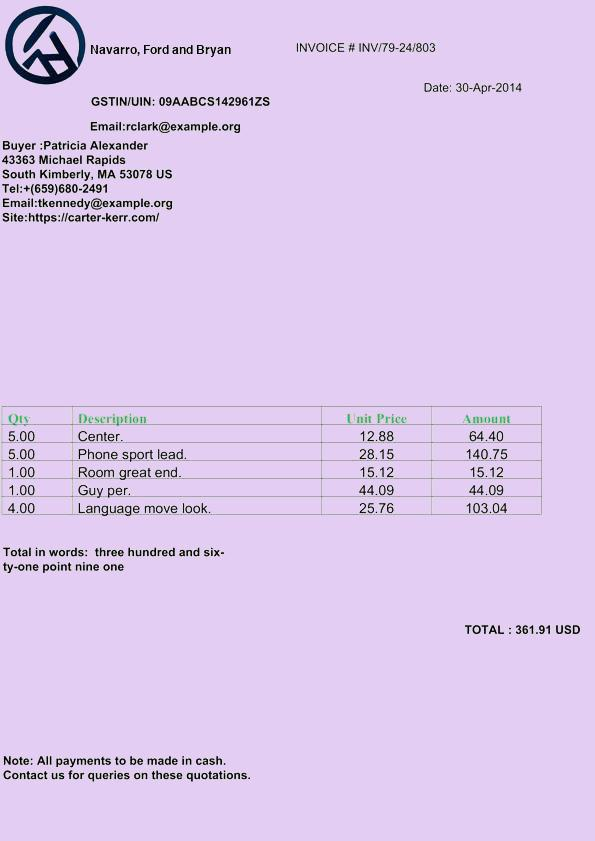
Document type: Invoice